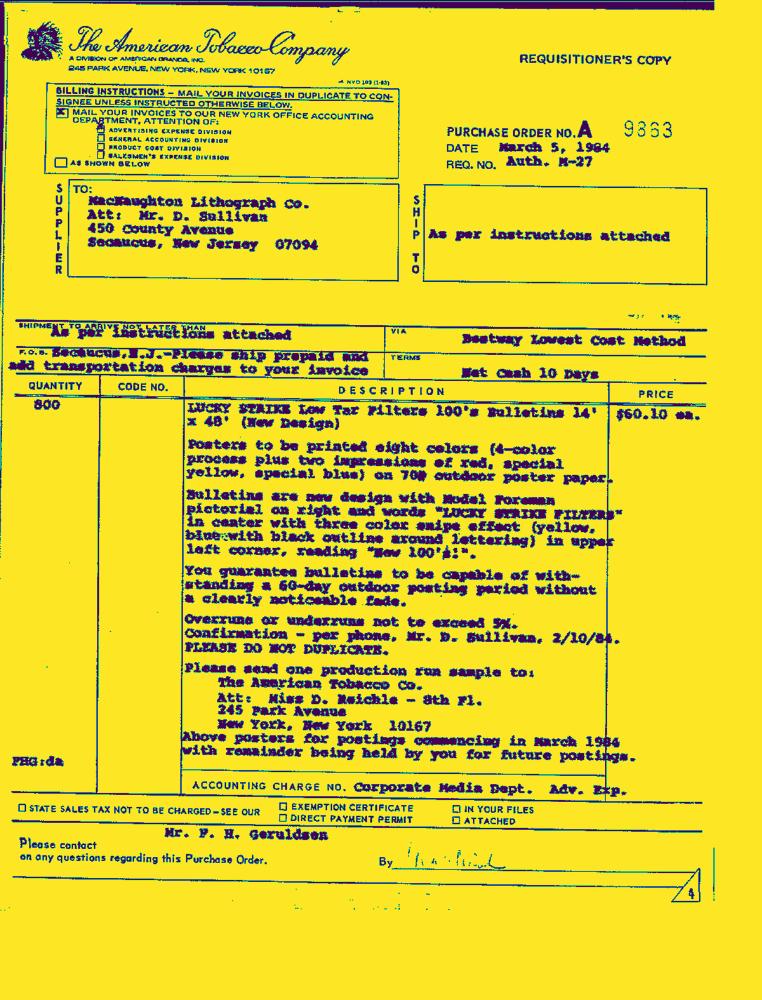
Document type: Invoice-Doc